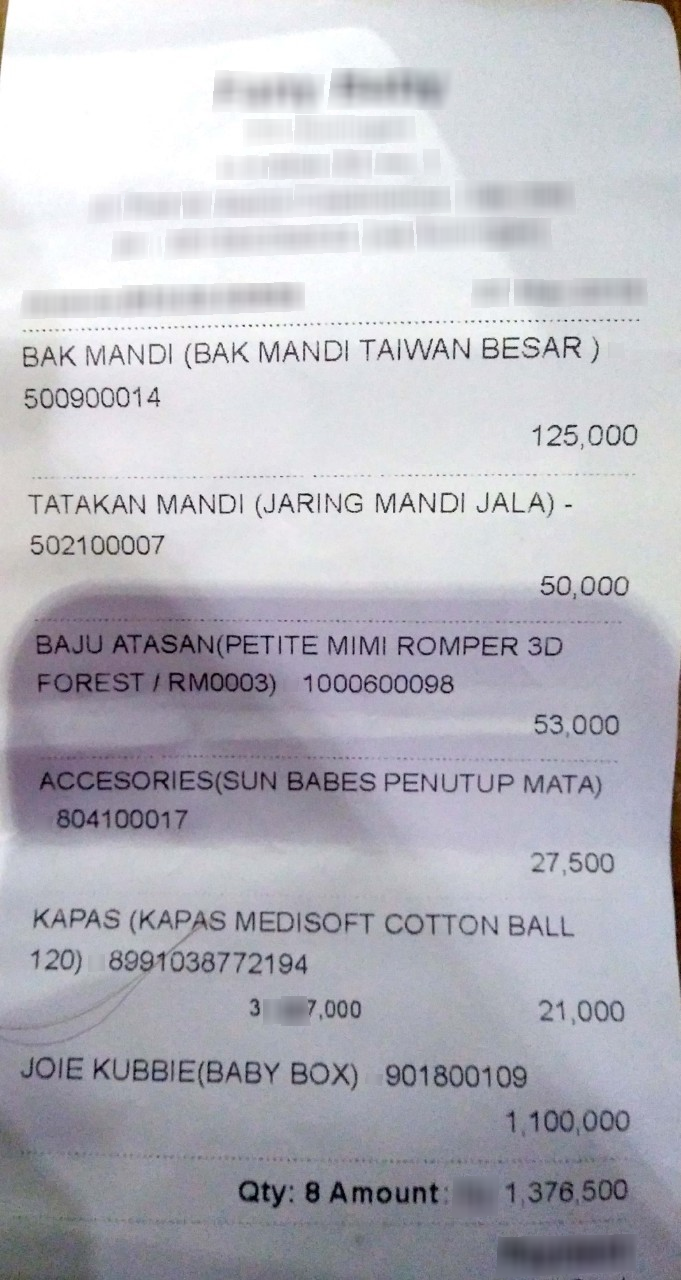
Extraction:
receipt: line_items: name: BAK MANDI (BAK MANDI TAIWAN BESAR)
price: 125,000
name: TATAKAN MANDI (JARING MANDI JALA) -
price: 50,000
name: BAJU ATASAN(PETITE MIMI ROMPER 3D FOREST / RM0003)
price: 53,000
name: ACCESORIES(SUN BABES PENUTUP MATA)
price: 27,500
name: KAPAS (KAPAS MEDISOFT COTTON BALL 120)
price: 21,000
qty: 3
name: JOIE KUBBIE(BABY BOX)
price: 1,100,000
total: 1,376,500